Question: What are the imaging findings?
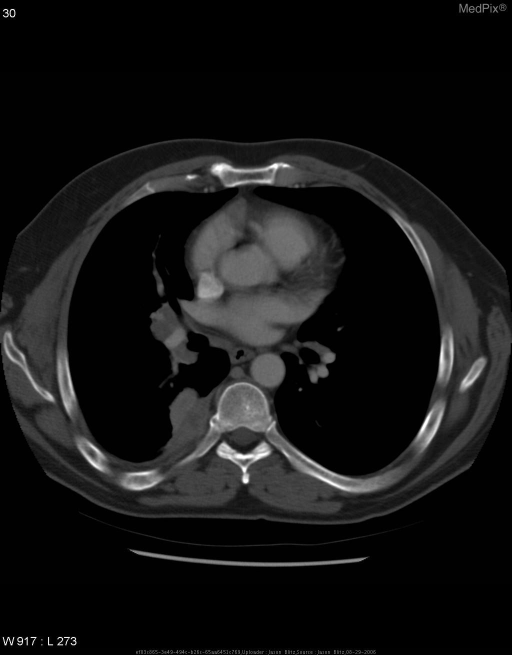
Answer: The imaging shows Chest and abdominal CT on 13 April 2006 revealed the following in comparison with an August 2004 chest and abdominal CT:
  •  Progression of right hilar adenopathy and enlargement of the pleural-based soft tissue mass along the posteromedial aspect of the right lower lobe.
  •  Pulmonary parenchyma demonstrates enlargement of multiple
right lower lobe pulmonary nodules.
  •   The pancreas, spleen, adrenal glands, and kidneys are normal.
  •   Soft tissue in the bilateral gluteal regions are normal.

Chest and abdomal CT on 16 August 2006 after 4 months of chemotherapy and radiation revealed the following in comparison with the 13 April 2006 study:
  •   Subcarinal lymphadenopathy is demonstrated and increased from previous study.
  •   Associated rib destruction is demonstrated.
  •   Associated endobronchial narrowing is demonstrated extending to the right lower lobe.
  •   No pulmonary nodules are seen in the left lung.
  •   Interval development of bilateral adrenal masses.
  •   Soft tissue masses are demonstrated within the mesentery.
  •   Interval development of right gluteal mass 13 April 06 Chest CT demonstrating normal right pulmonary arterial flow..